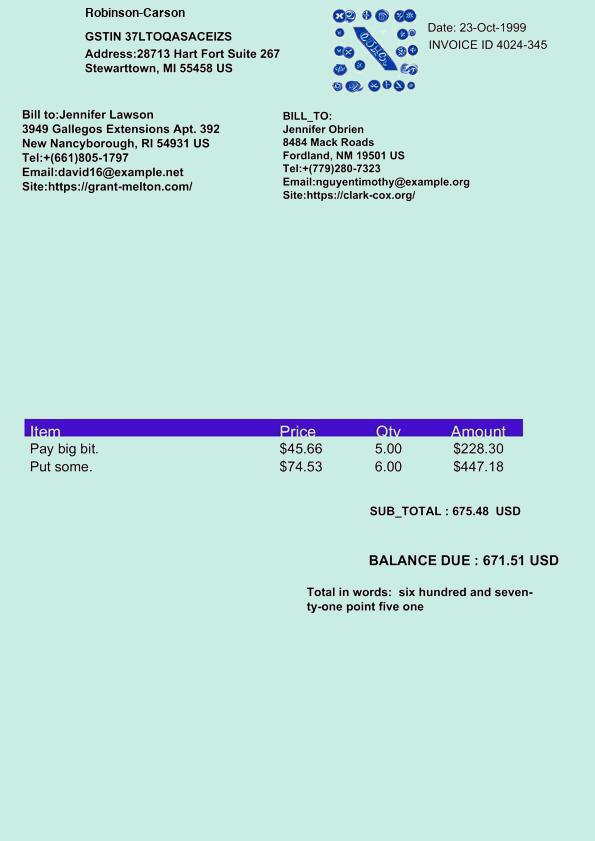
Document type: Invoice